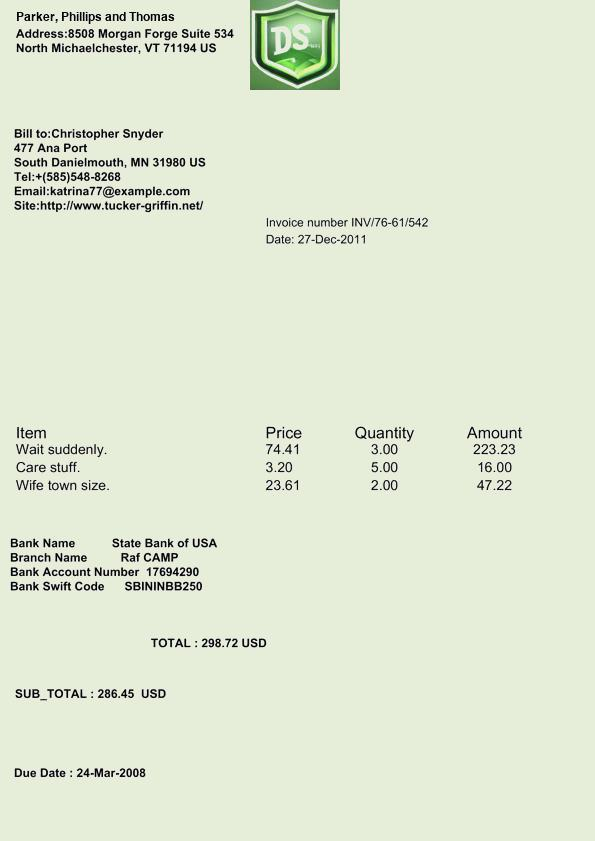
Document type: Invoice